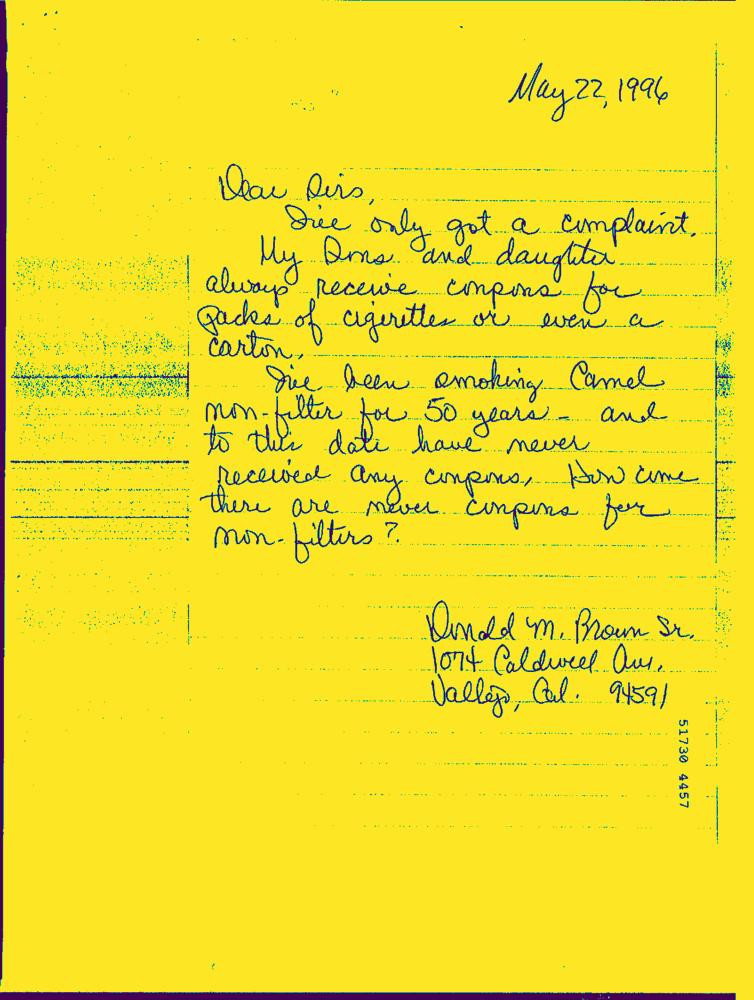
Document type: Hand-Written